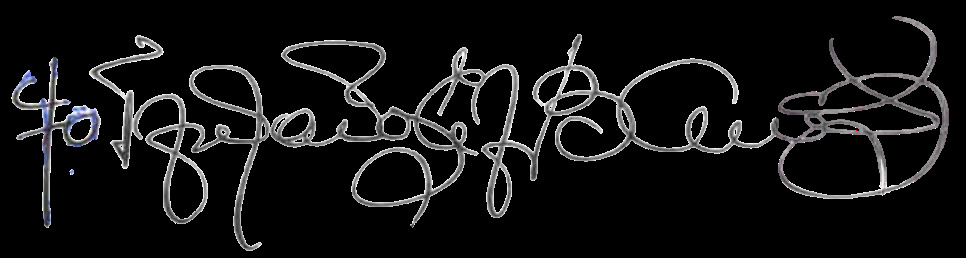
Signature of: antonios